Question: What is the main concern?
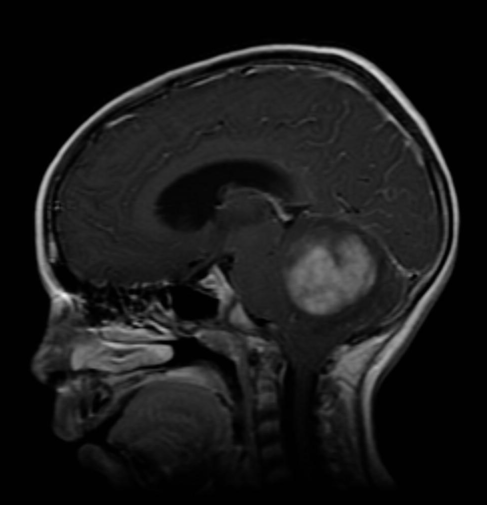
Answer: The findings suggest Large, solid mass in the left cerebellar hemisphere with ill-defined margins and significant surrounding T2 signal abnormality representing vasogenic edema.  This exerts mass effect upon and displaces the 4th ventricle.  Mild hydrocephalus.  Diffuse, heterogeneous enhancement following IV gadolinium infusion.  CT scan demonstrates a notably low attenuation mass, and inferior displacement of the cerebellar tonsils to the level of the foramen magnum.. Axial mid-sagittal post-gad T1 demonstrates large, heterogeneously-enhancing solid mass with poor definition of borders.. The patient might have a history of His mother provides a history of increasing headaches over past month, gait disturbances, and possible seizure activity..